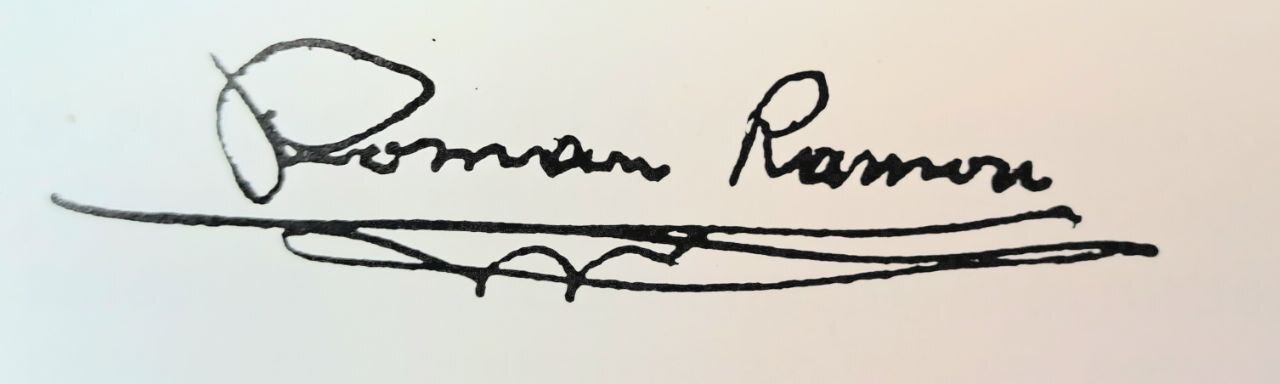
Signature of: roman ramon seuma